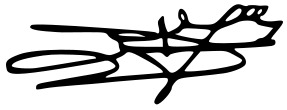
Signature of: julien origas